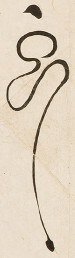
Signature of: hyeonjong of joseon